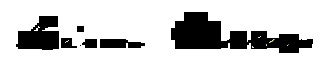
Signature of: césar vallejo